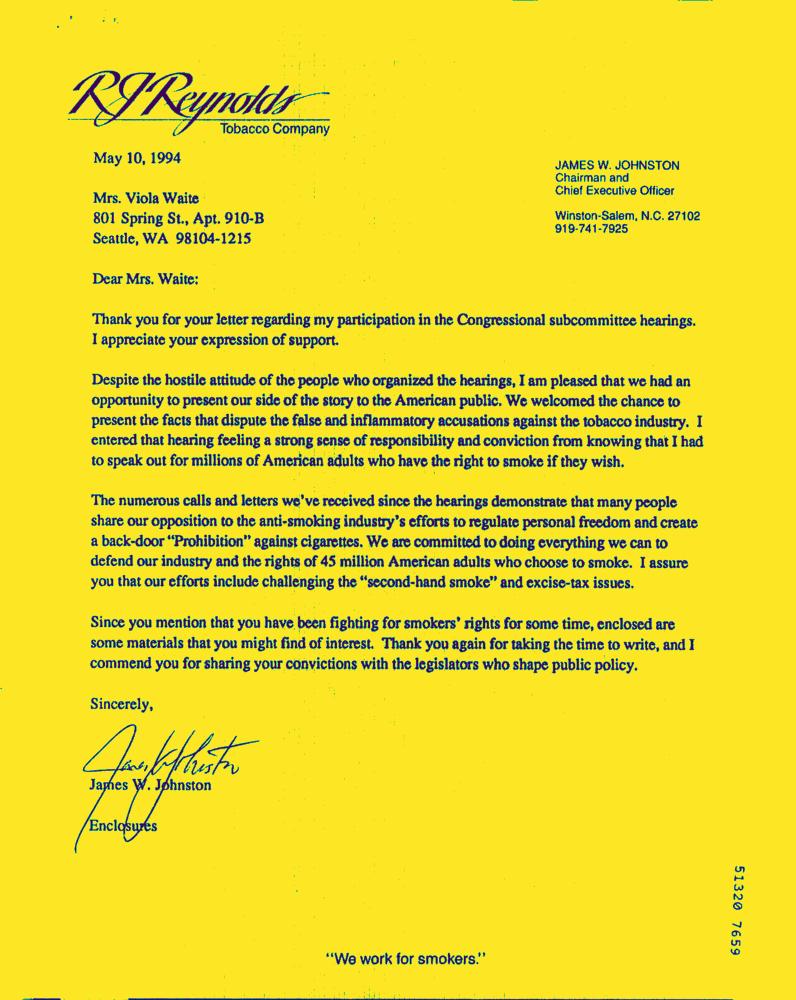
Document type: Letter-Doc